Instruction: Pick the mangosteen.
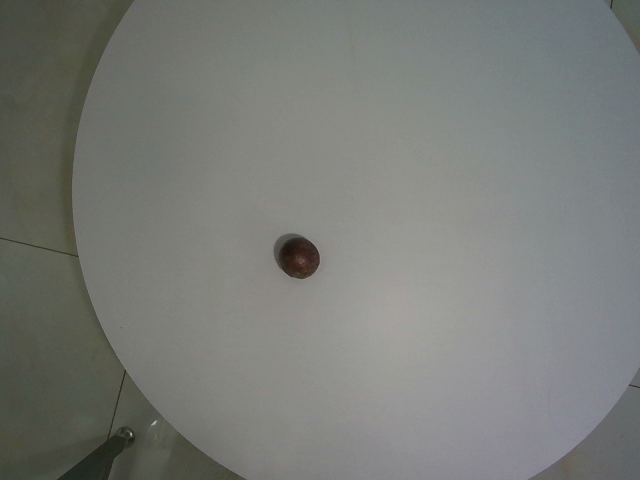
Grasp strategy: vertical